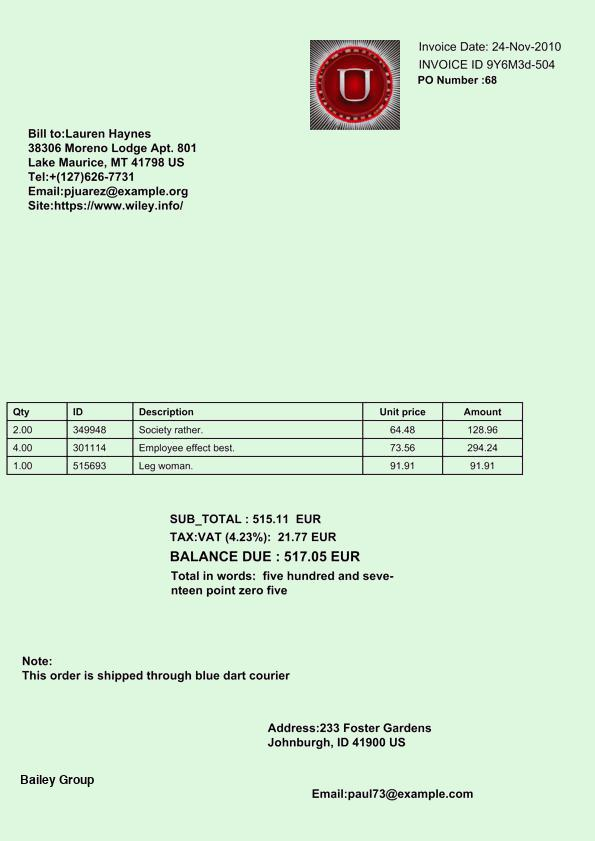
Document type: Invoice